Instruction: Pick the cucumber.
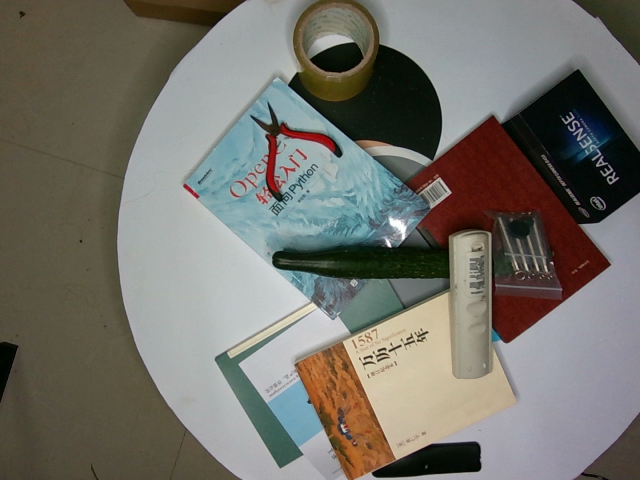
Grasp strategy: vertical